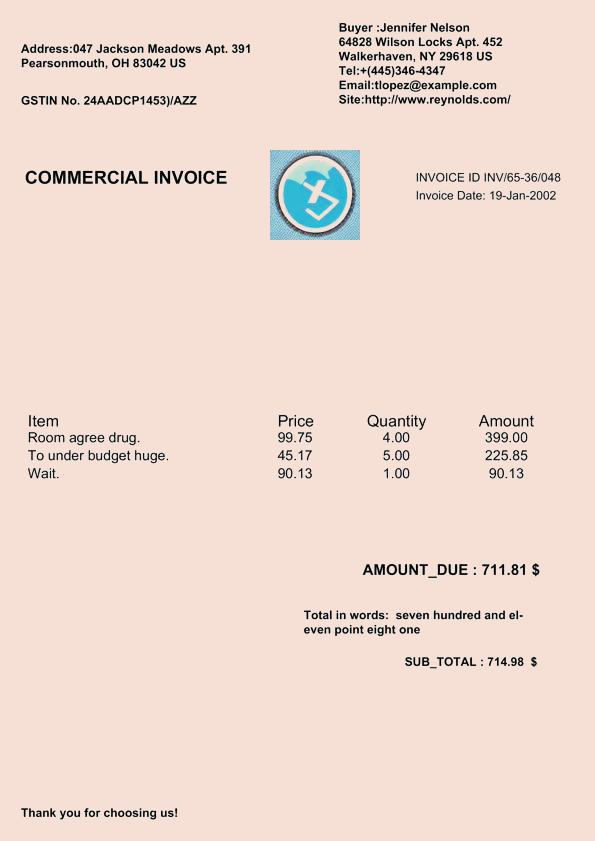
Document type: Invoice